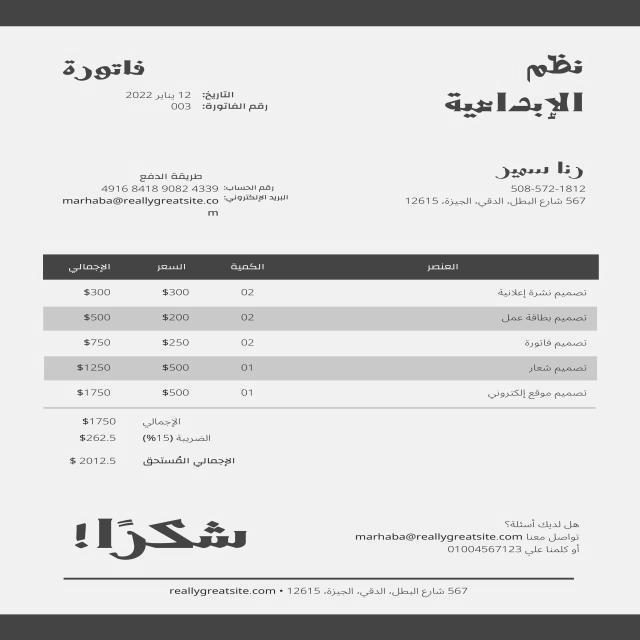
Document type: Invoice